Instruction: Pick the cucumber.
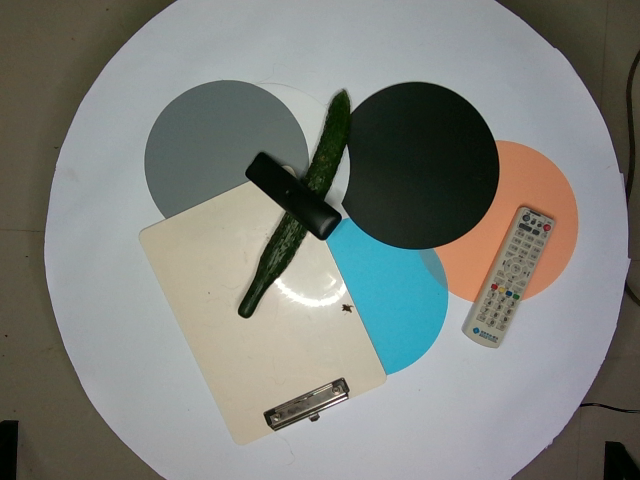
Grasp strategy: vertical